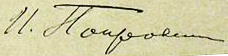
Signature of: pokrovskiy ivan p